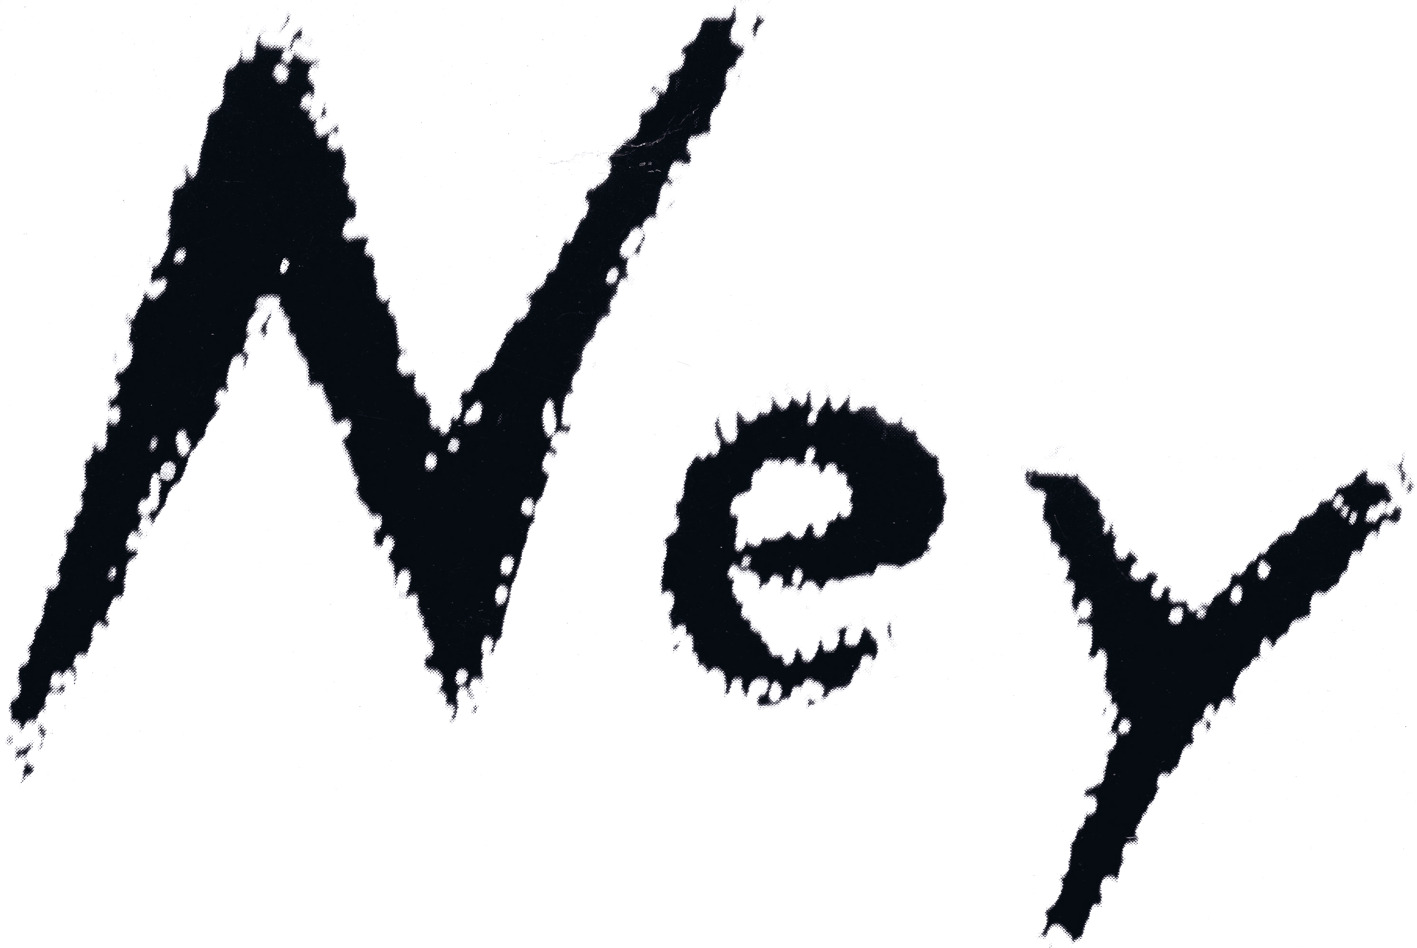
Signature of: heinrich louis ney